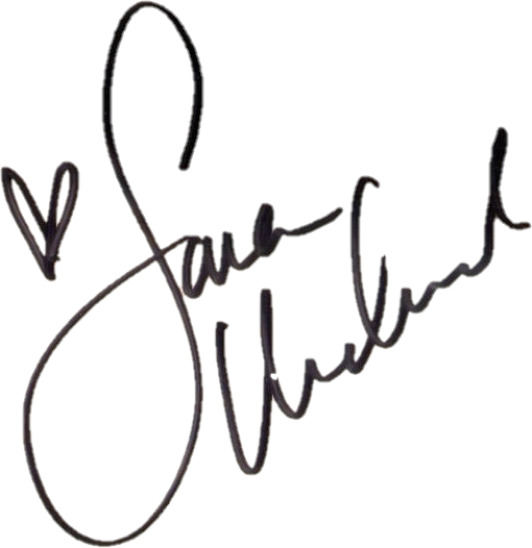
Signature of: sara jean underwood